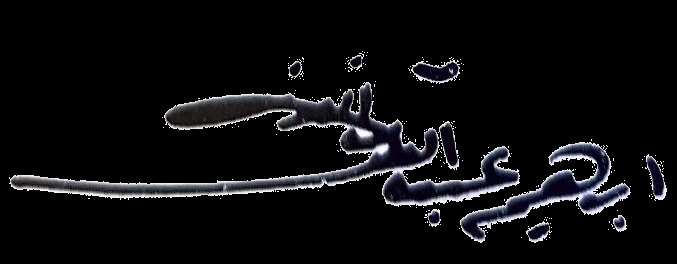
Signature of: i brahim abdülkadir mazini